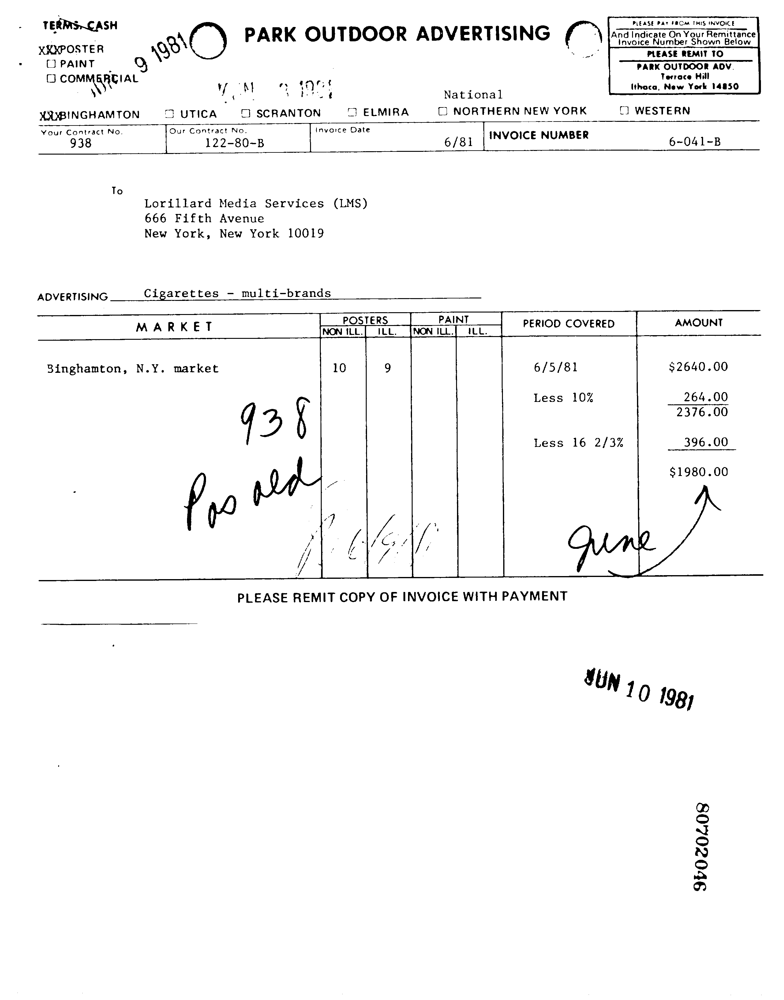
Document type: Invoice